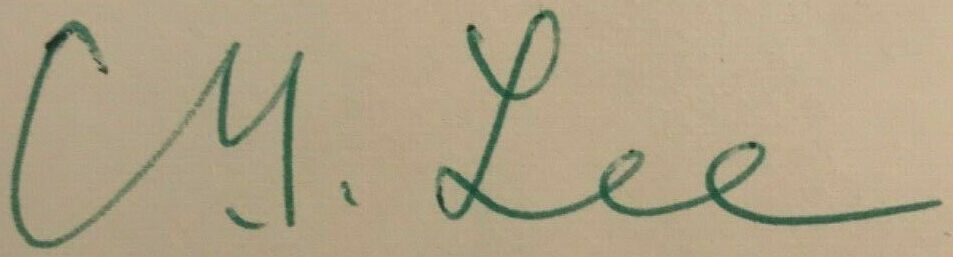
Signature of: c y lee